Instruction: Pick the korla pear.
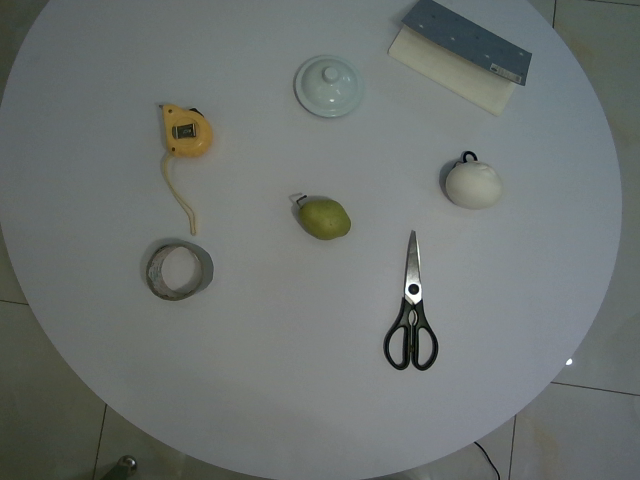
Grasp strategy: vertical